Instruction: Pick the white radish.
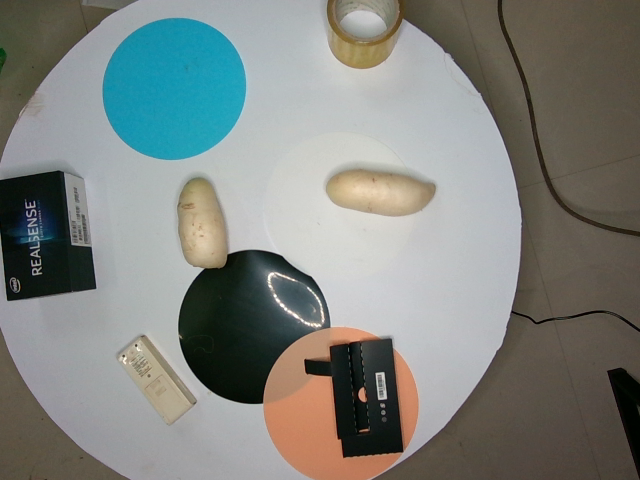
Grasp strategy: vertical